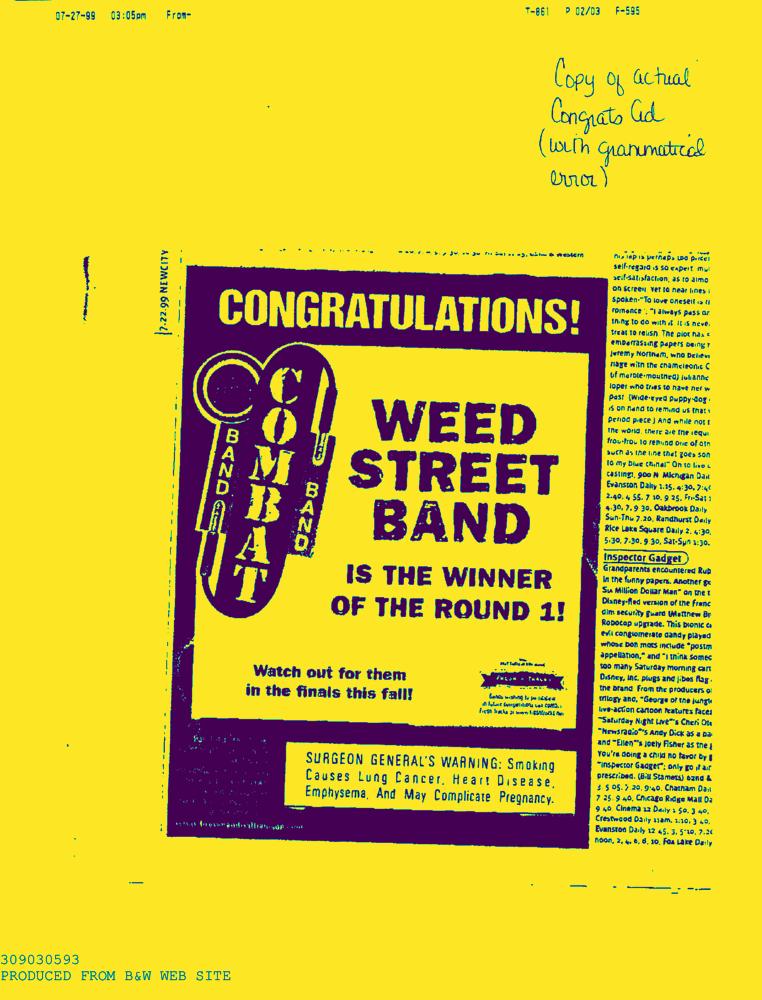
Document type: AD